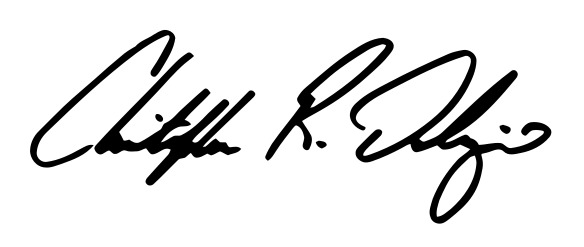
Signature of: chris deluzio